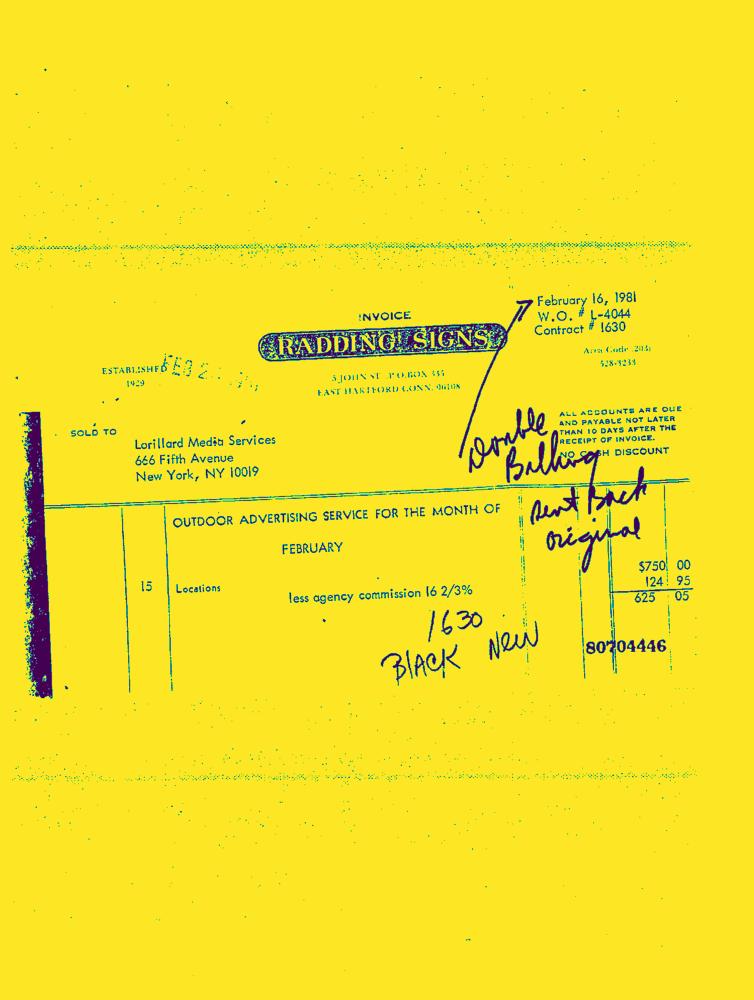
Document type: Invoice-Doc